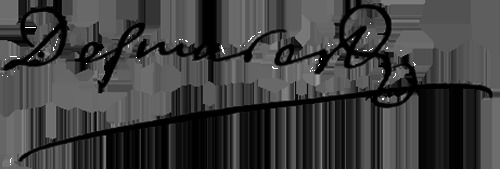
Signature of: nicolas desmarest